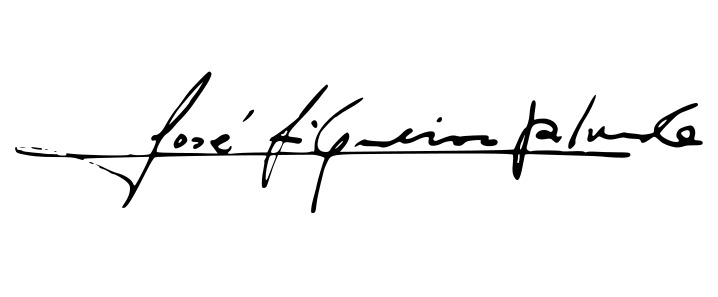
Signature of: xosé filgueira valverde